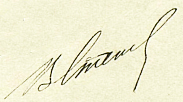
Signature of: stepanov vasily aleksandrovich